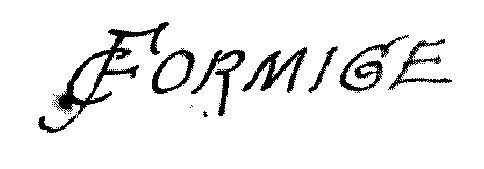
Signature of: jean camille formigé